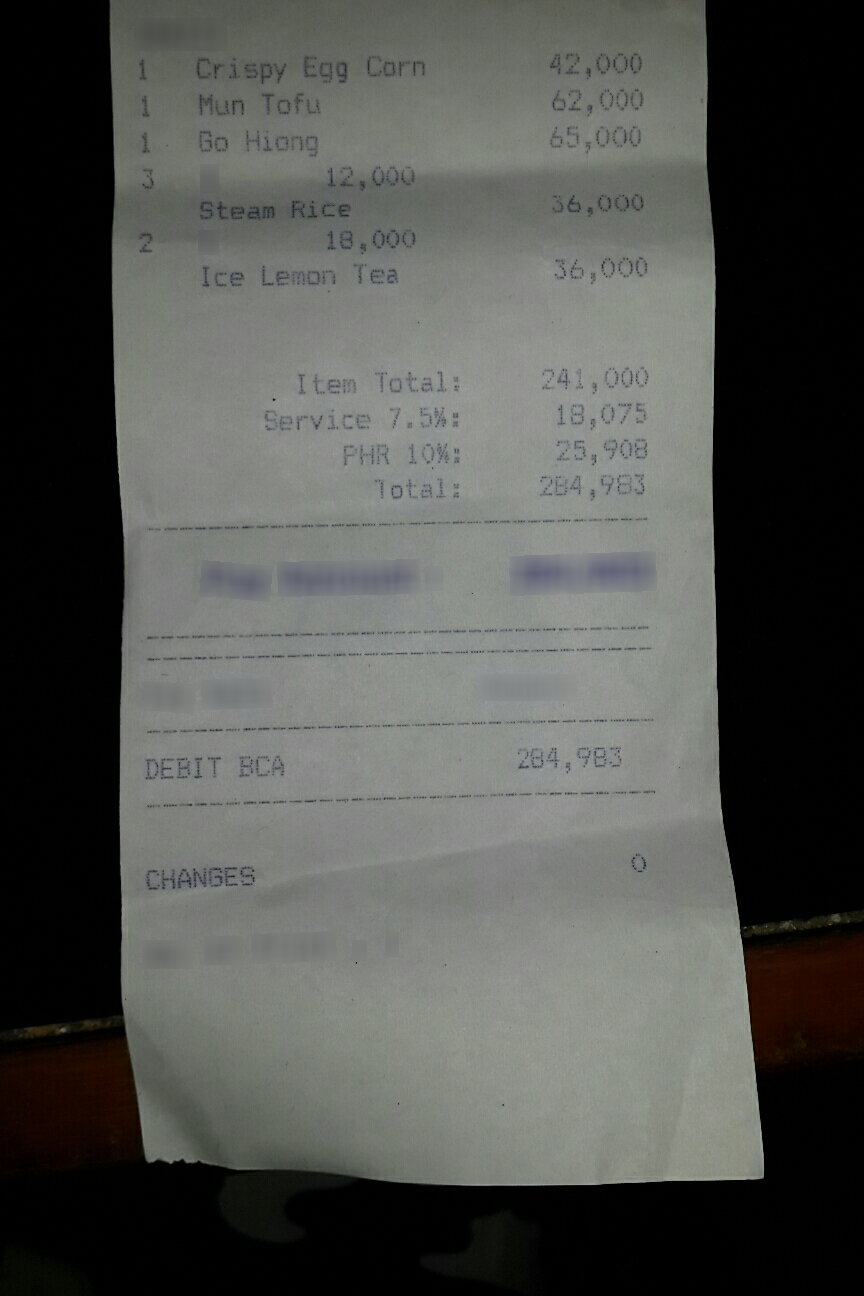
Number of items: 5
Subtotal: 241,000
Service charge: 18,075
Tax: 25,908
Total: 284,983
OCR text regions:
text: 1
text: Crispy
text: Egg
text: Corn
text: 42,000
text: 1
text: Mun
text: Tofu
text: 62,000
text: 1
text: Go
text: Hiong
text: 65,000
text: 3
text: 12,000
text: Steam
text: Rice
text: 36,000
text: 2
text: 18,000
text: Ice
text: Lemon
text: Tea
text: 36,000
text: Item
text: Total:
text: 241,000
text: Service
text: 7.5%:
text: 18,075
text: PHR
text: 10%:
text: 25,908
text: Total:
text: 284,983
text: DEBIT
text: BCA
text: 284,983
text: 0
text: CHANGES